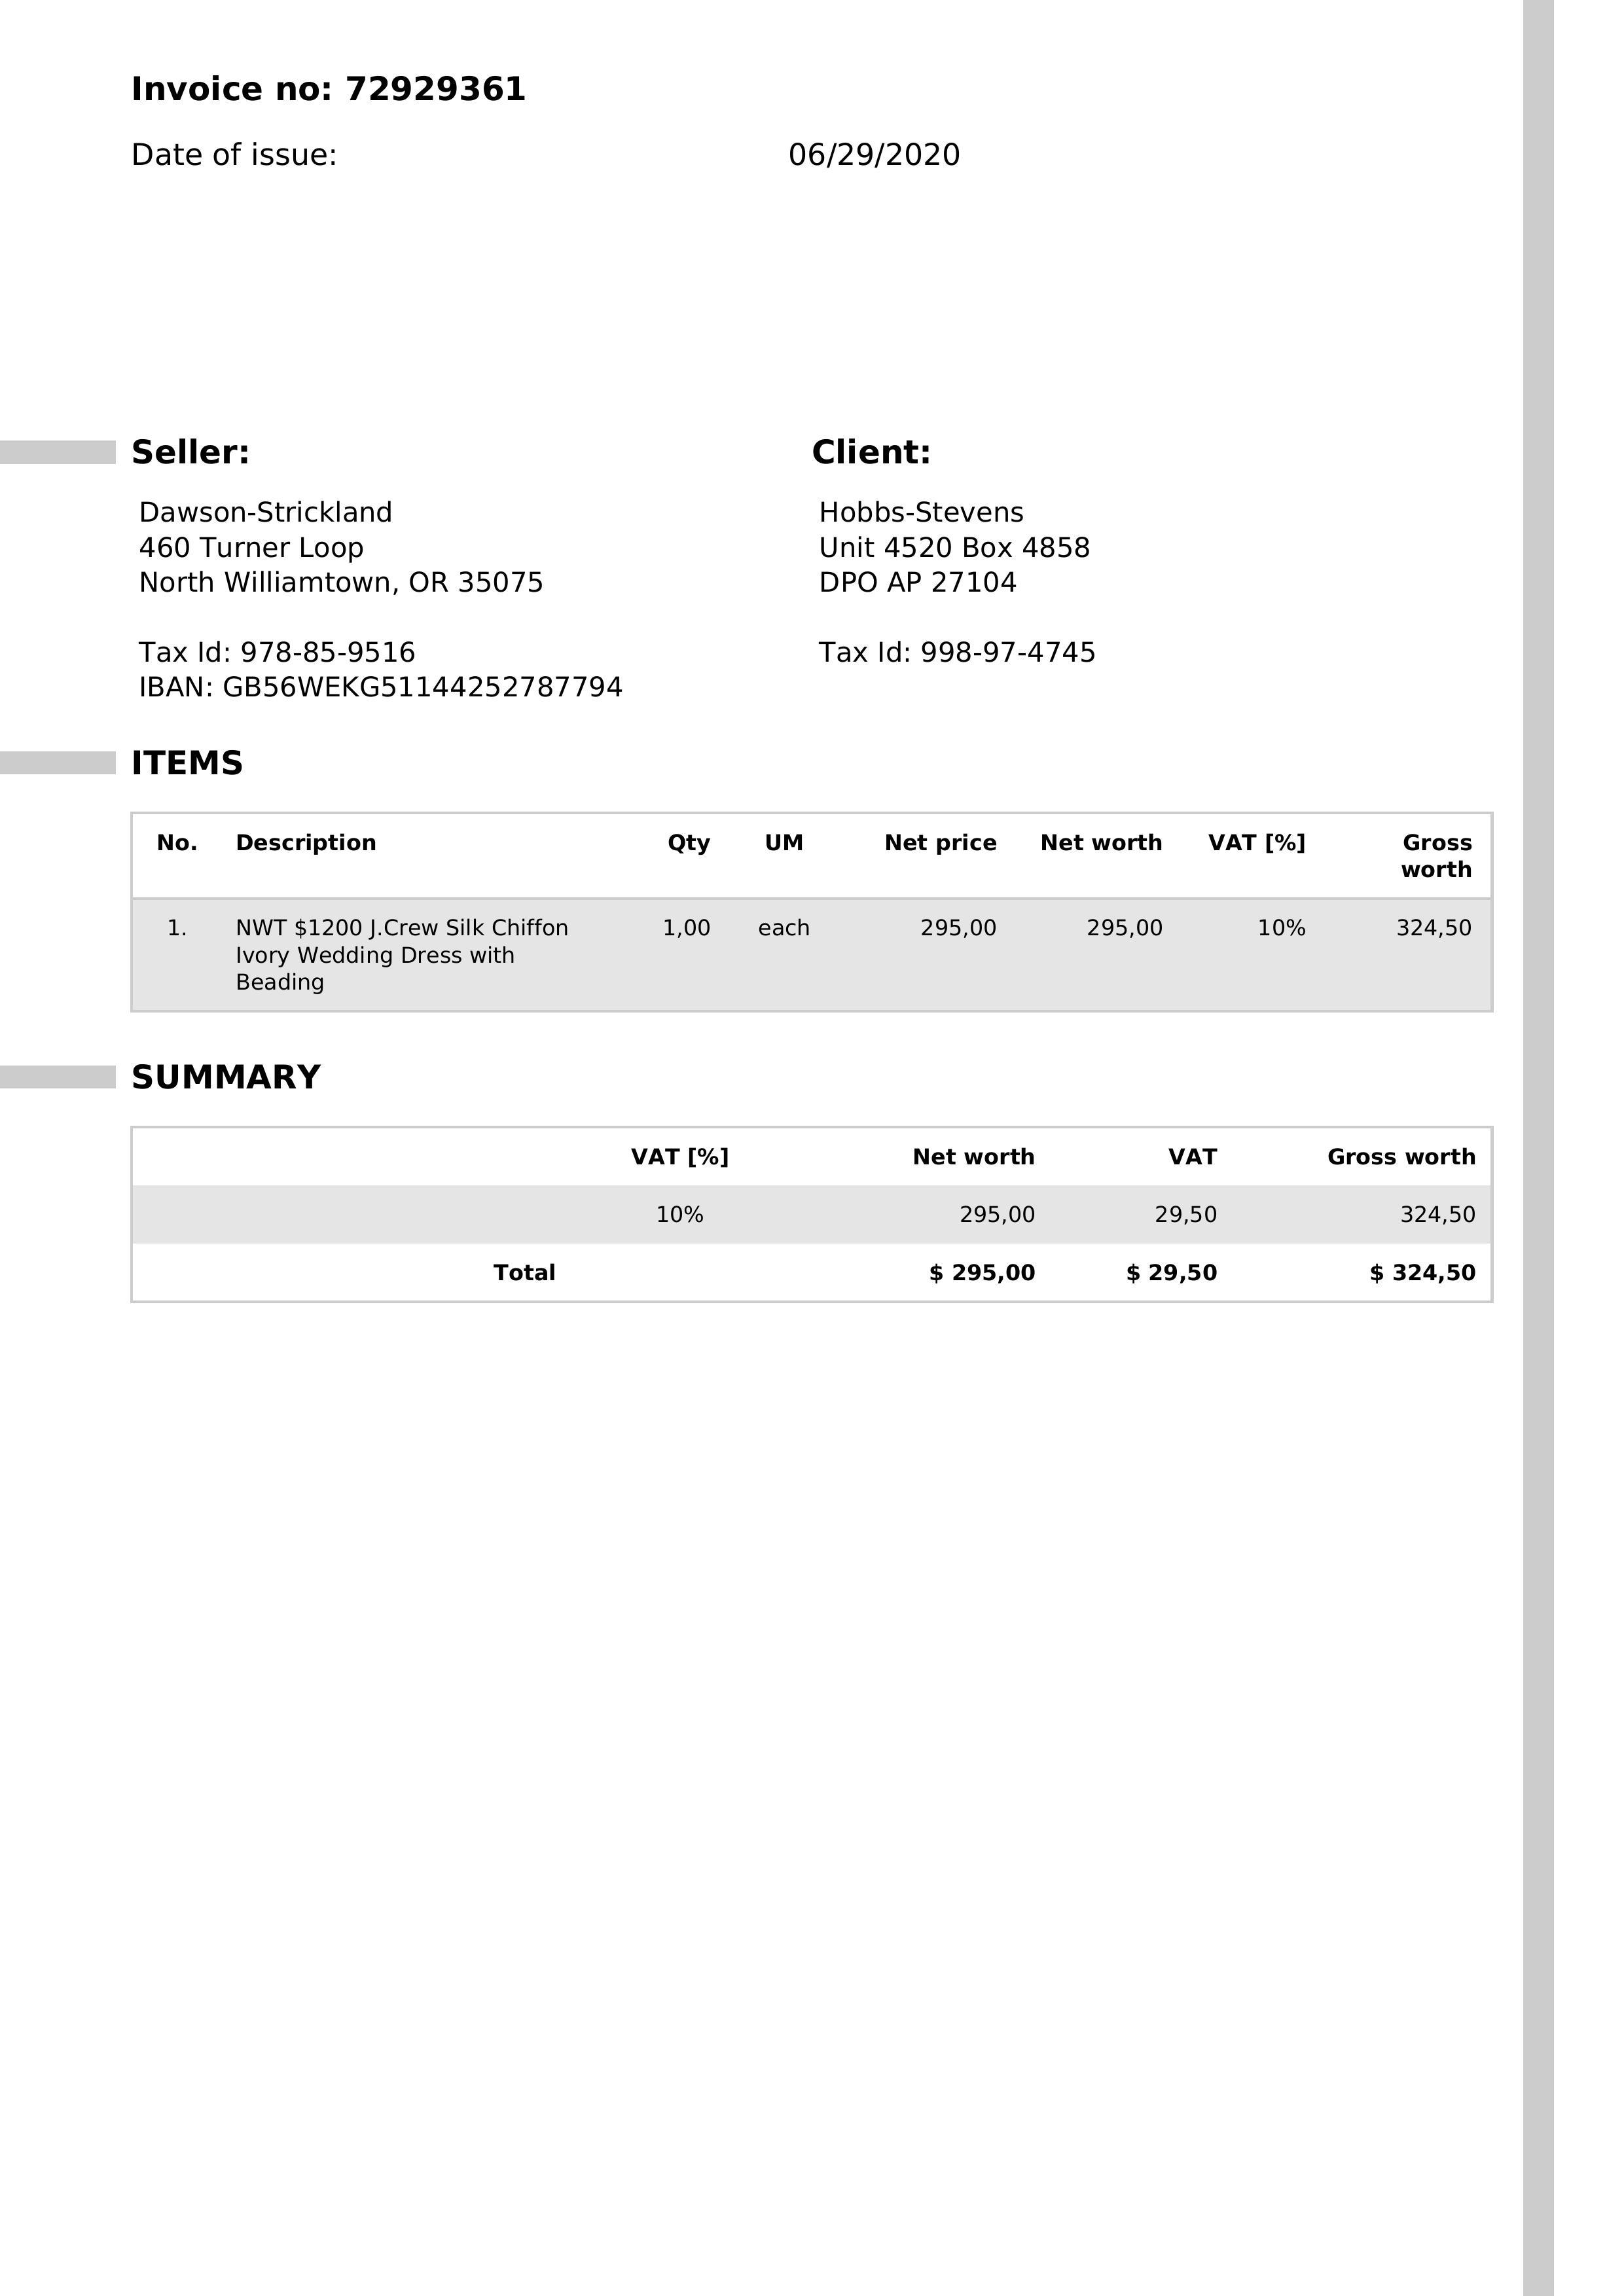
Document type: Invoice